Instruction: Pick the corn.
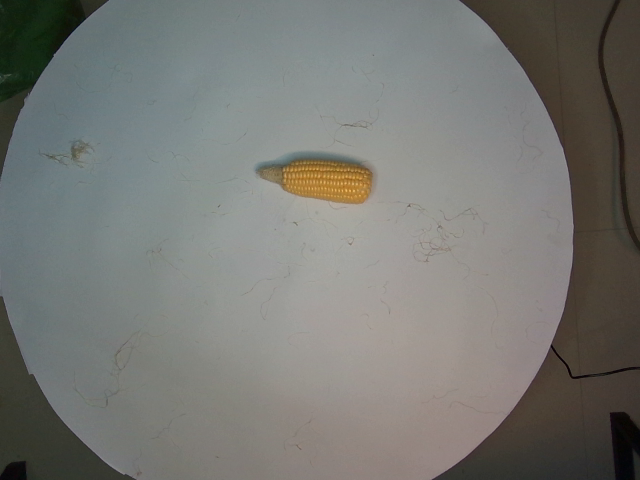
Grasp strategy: vertical